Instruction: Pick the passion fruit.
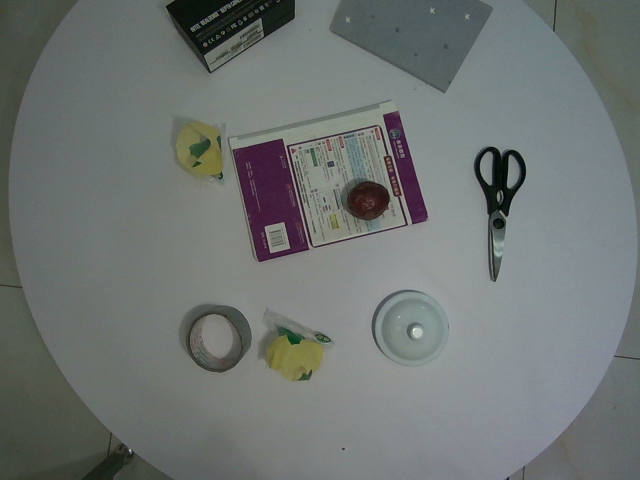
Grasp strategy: vertical